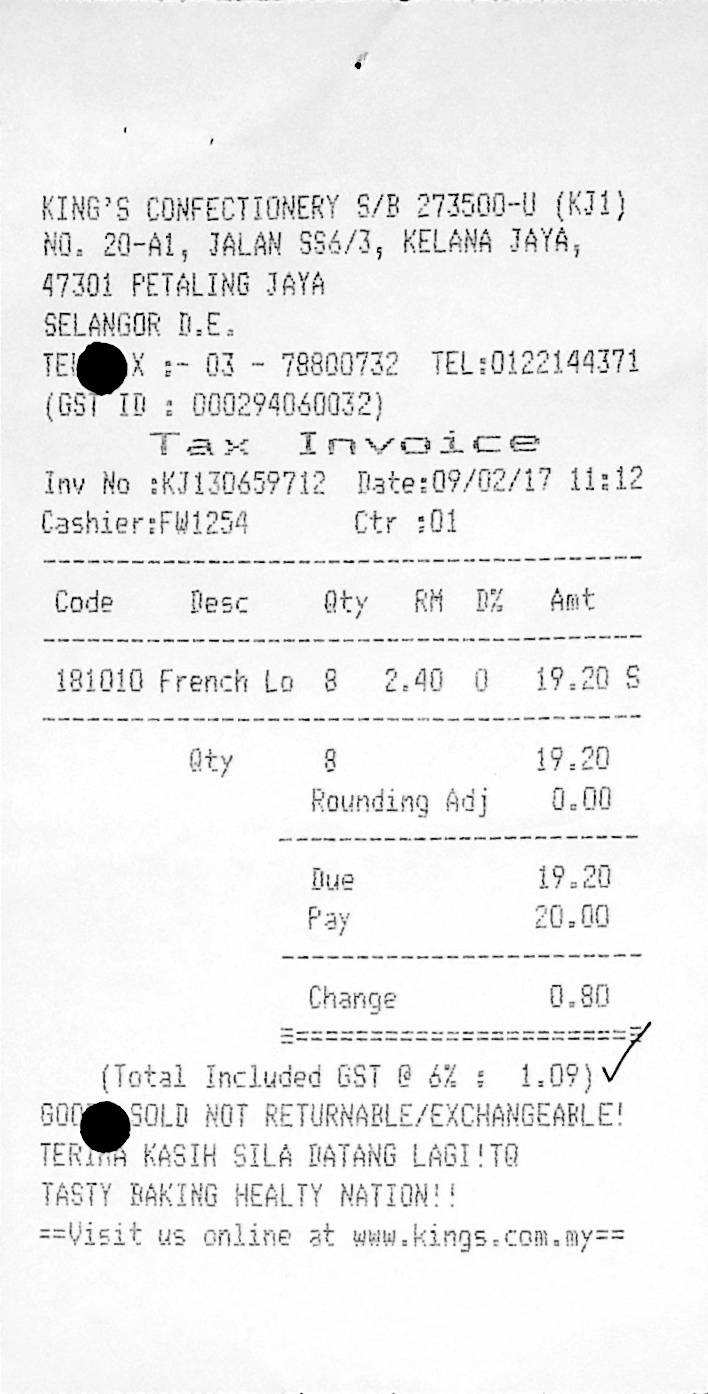
KING'S CONFECTIONERY S/B 273500-U (KJ1)
NO. 20-A1, JALAN SS6/3, KELANA JAYA,
47301 PETALING JAYA
SELANGOR D.E.
TEL X :- 03 - 78800732
TEL:0122144371
(GST ID : 000294060032)
TAX
INVOICE
INV NO :KJ130659712
DATE:09/02/17 11:12
CASHIER:FW1254
CTR :01
CODE
DESC
QTY
RM
D%
AMT
181010 FRENCH LO
8
2.40
0
19.20 S
QTY
8
19.20
ROUNDING ADJ
0.00
DUE
19.20
PAY
20.00
CHANGE
0.80
(TOTAL INCLUDED GST @ 6% : 1.09)
GOOD SOLD NOT RETURNABLE/EXCHANGEABLE!
TERIMA KASIH SILA DATANG LAGI!TQ
TASTY BAKING HEALTY NATION!!
==VISIT US ONLINE AT WWW.KINGS.COM.MY==